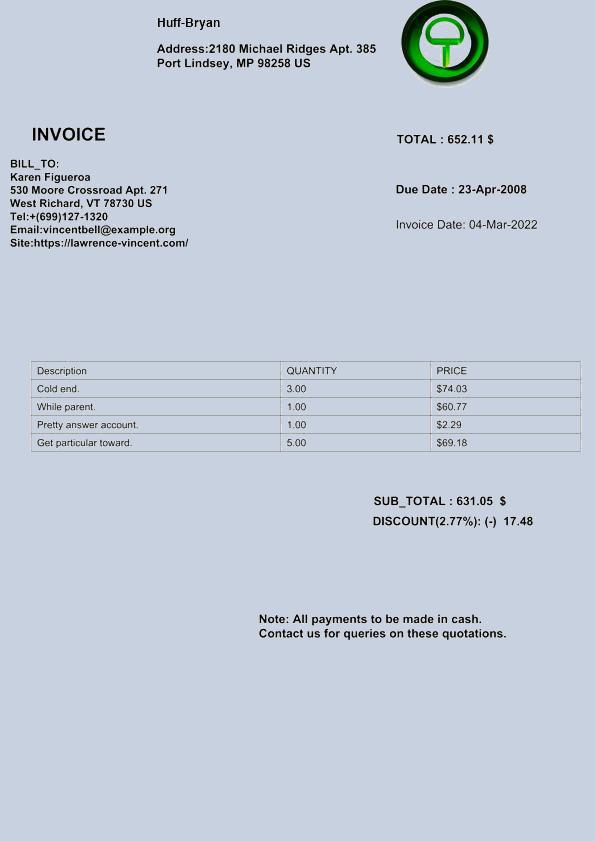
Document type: Invoice